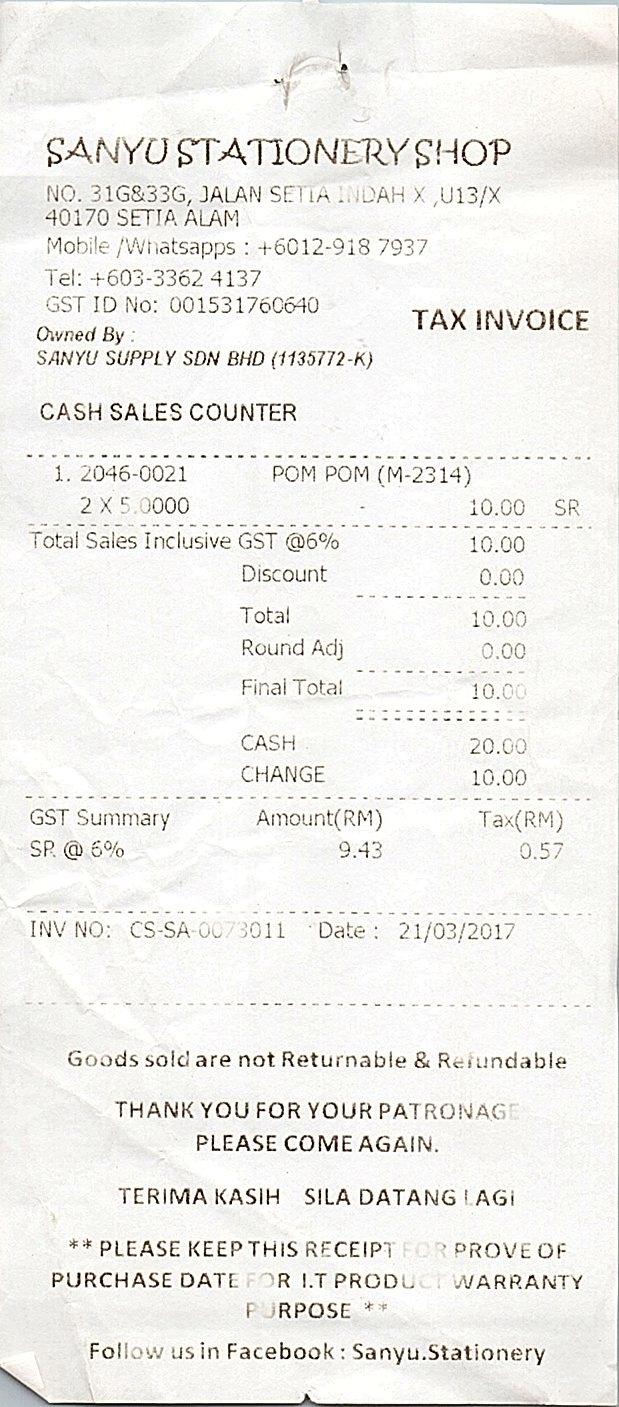
SANYU STATIONERY SHOP
NO. 31G&33G, JALAN SETIA INDAH X ,U13/X
40170 SETIA ALAM
MOBILE /WHATSAPPS : +6012-918 7937
TEL: +603-3362 4137
GST ID NO: 001531760640
TAX INVOICE
OWNED BY :
SANYU SUPPLY SDN BHD (1135772-K)
CASH SALES COUNTER
1. 2046-0021
2 X 5.0000
POM POM (M-2314)
10.00
SR
TOTAL SALES INCLUSIVE GST @6%
DISCOUNT
TOTAL
ROUND ADJ
FINAL TOTAL
CASH
CHANGE
10.00
0.00
10.00
0.00
10.00
20.00
10.00
GST SUMMARY
AMOUNT(RM)
TAX(RM)
SR @ 6%
9.43
0.57
INV NO: CS-SA-0073011
DATE : 21/03/2017
GOODS SOLD ARE NOT RETURNABLE & REFUNDABLE
THANK YOU FOR YOUR PATRONAGE
PLEASE COME AGAIN.
TERIMA KASIH SILA DATANG LAGI
** PLEASE KEEP THIS RECEIPT FOR PROVE OF
PURCHASE DATE FOR I.T PRODUCT WARRANTY
PURPOSE **
FOLLOW US IN FACEBOOK : SANYU.STATIONERY